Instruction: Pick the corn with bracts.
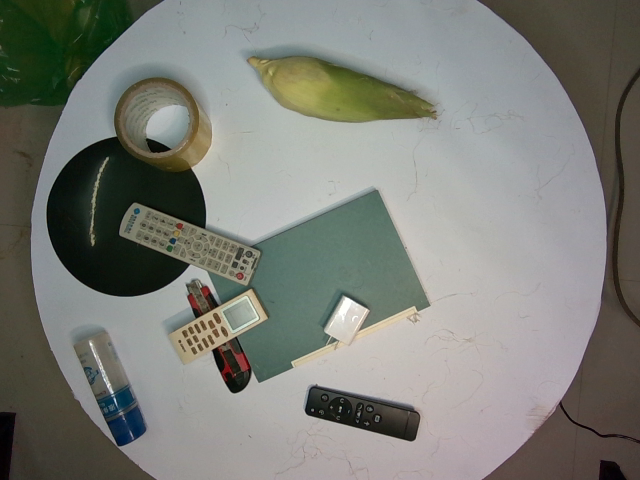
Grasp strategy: vertical